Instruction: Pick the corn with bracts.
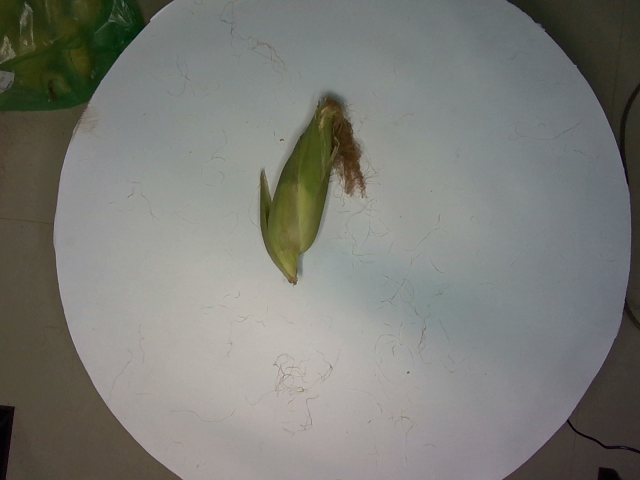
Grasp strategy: vertical